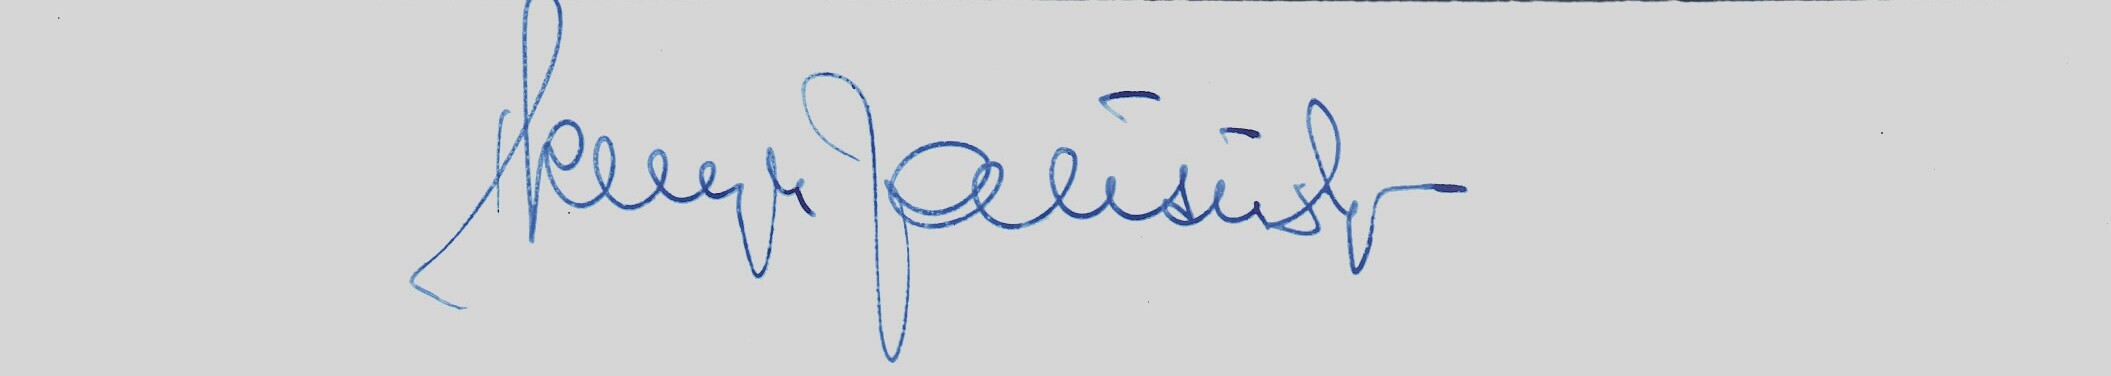
Signature of: henryk jabłoński